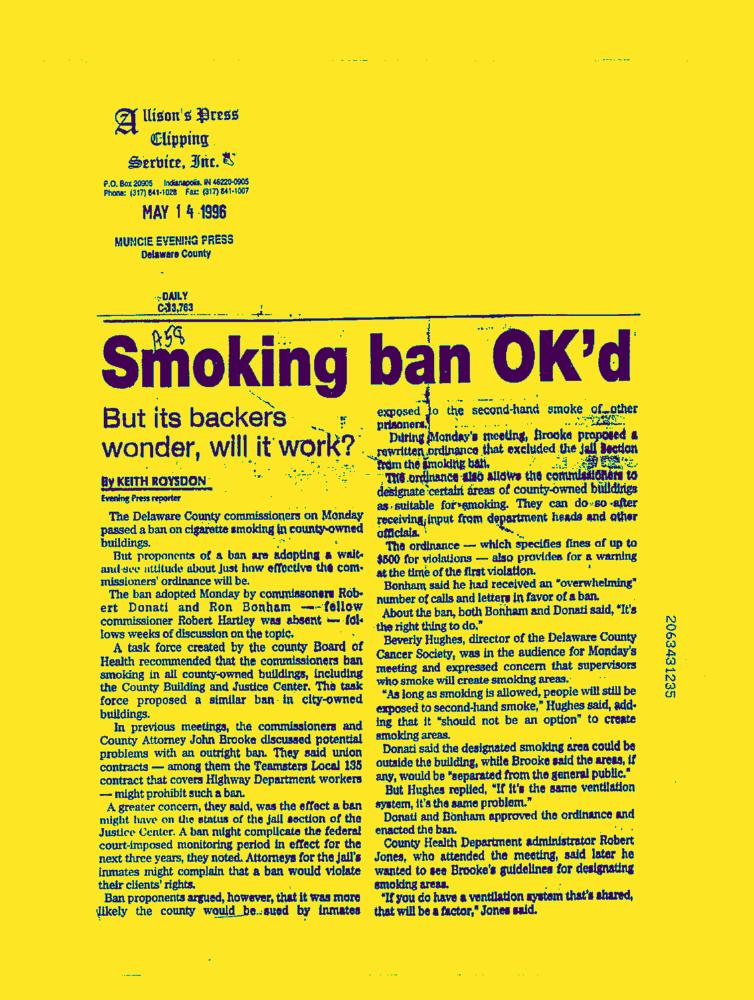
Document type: News-Article